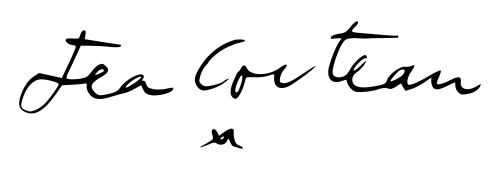
Signature of: jean cocteau